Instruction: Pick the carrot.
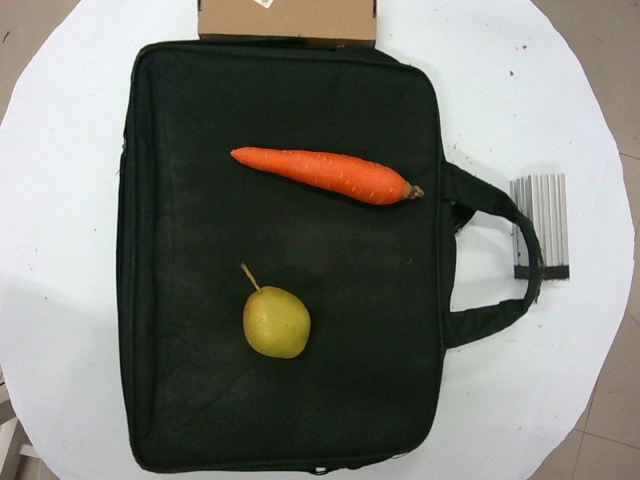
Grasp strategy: vertical